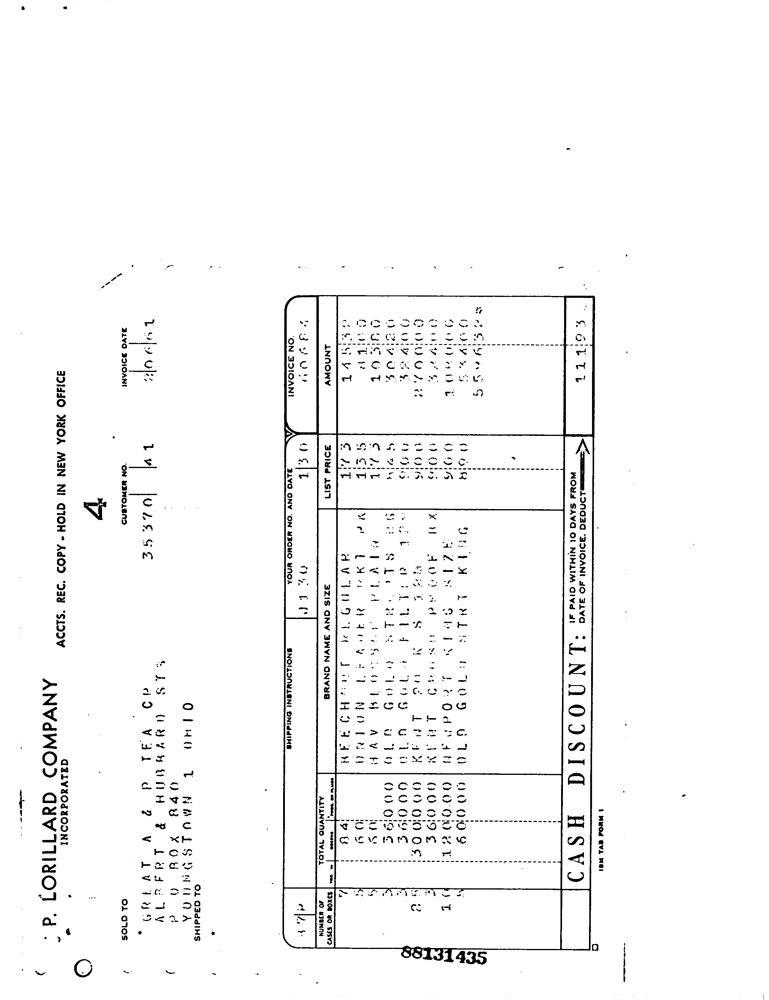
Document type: Invoice